Question: What do the imaging results show?
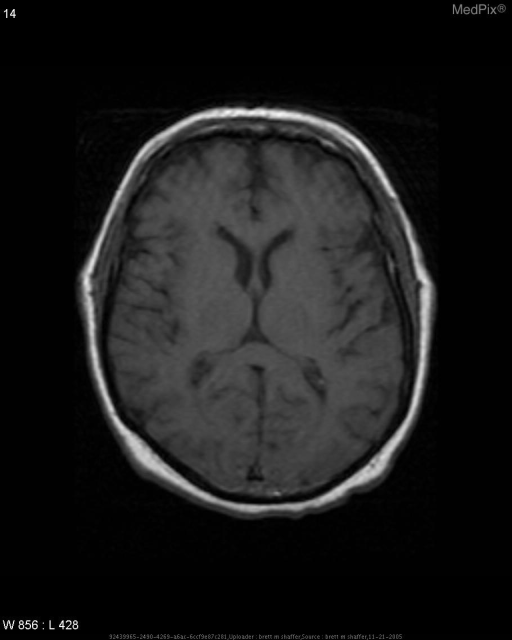
Answer: The imaging shows DWI Abnormalities in right occipital lobe/post temporal cortex w/o corresponding T2 changes.

PET: abnormal hypometabolism R cerebrum and R cerebellum. Basically normal - arguable subtle loss of gray matter intensity in the right occipital and posterior temporal region..